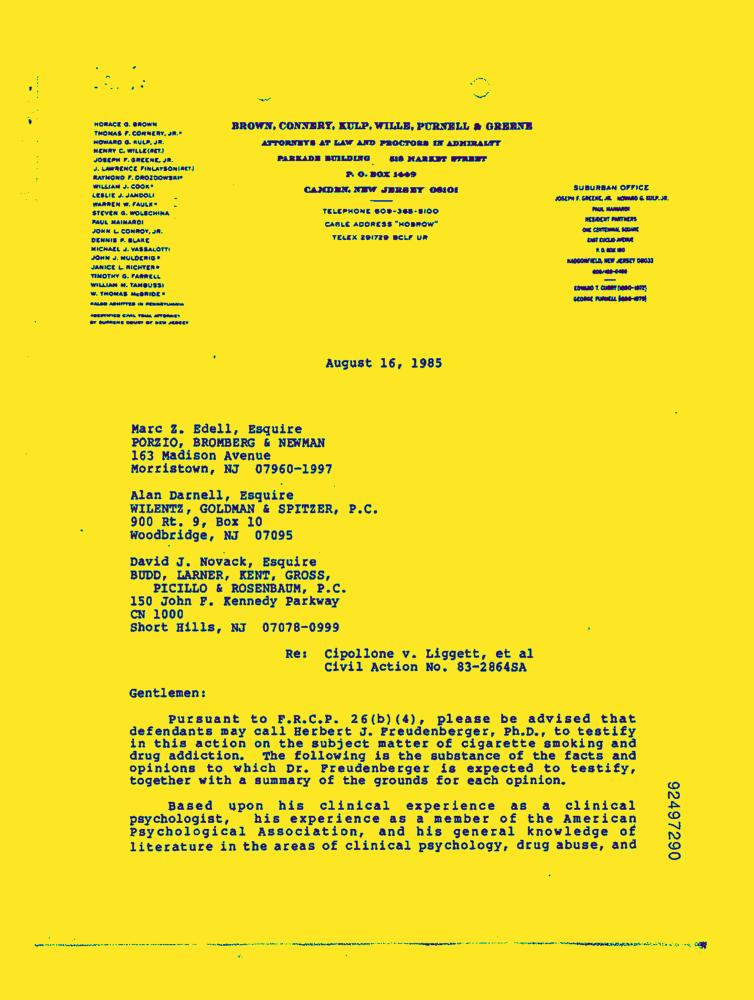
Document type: Letter-Doc